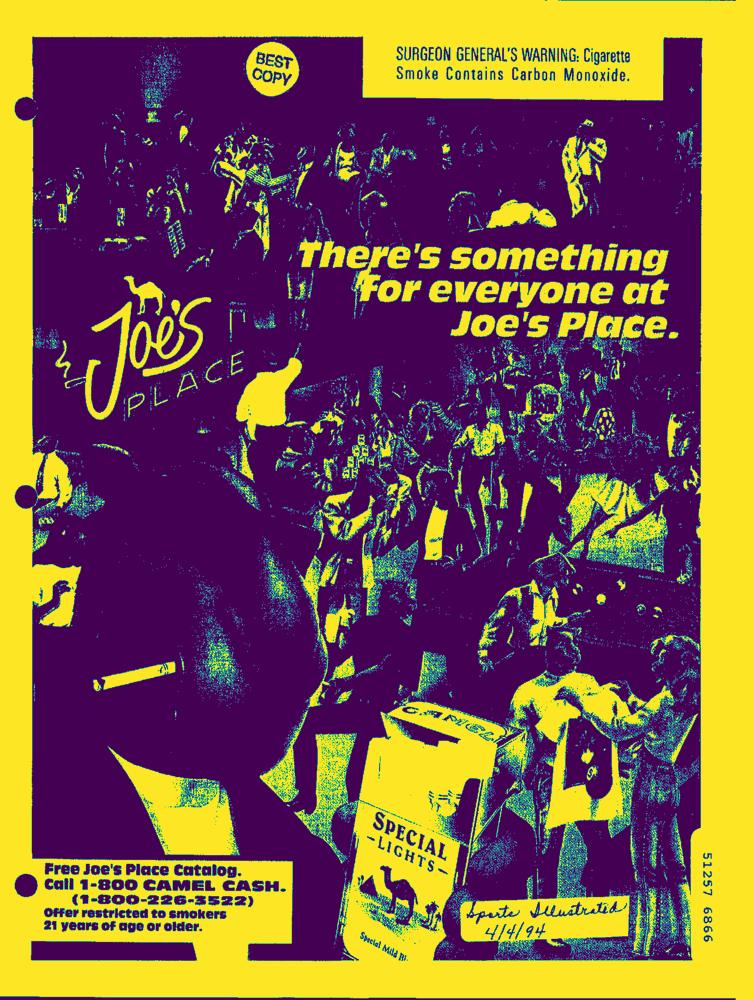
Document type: AD